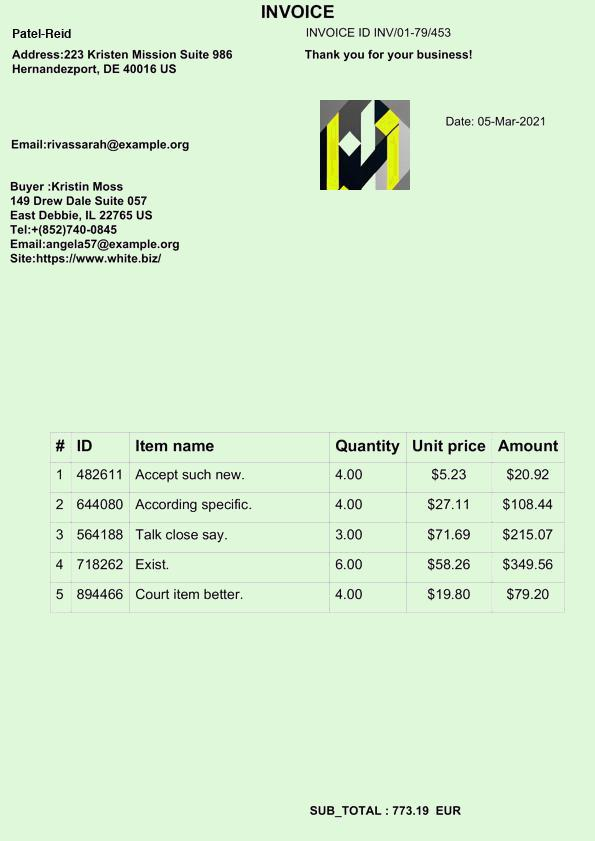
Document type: Invoice